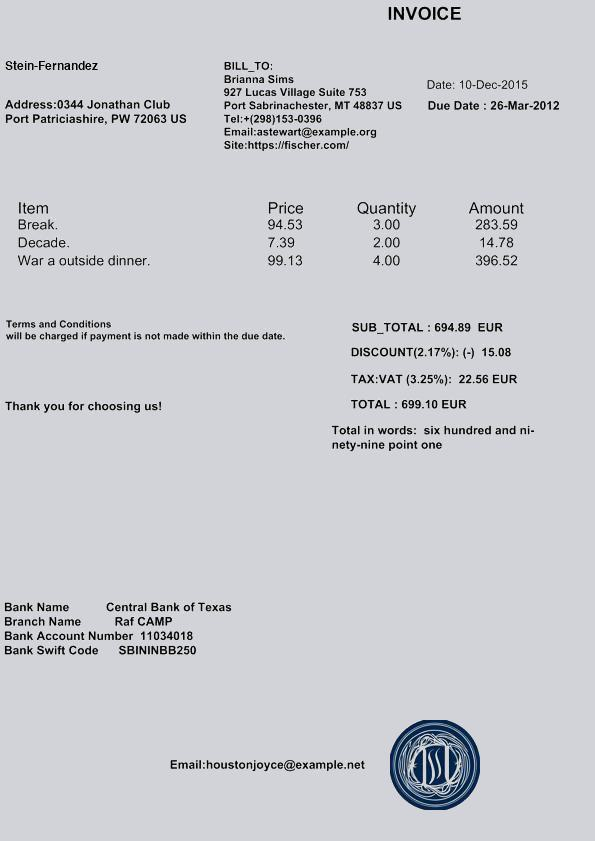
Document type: Invoice